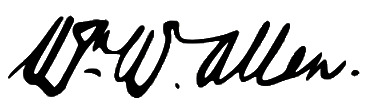
Signature of: william w allen